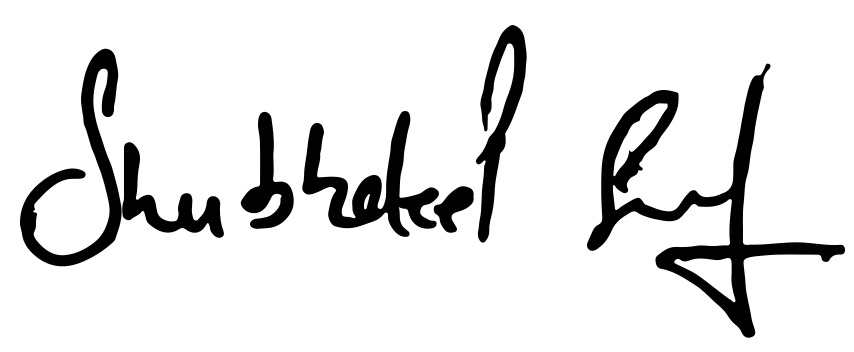
Signature of: sidhu moose wala